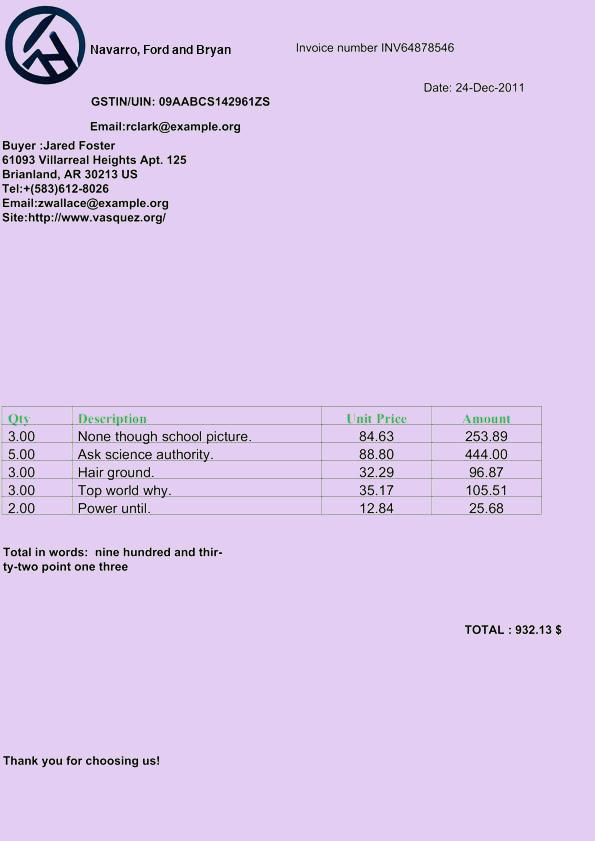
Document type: Invoice